Can you pull out the amount in words, numerical amount, payee's name, date of the cheque, and the bank's name from the image?
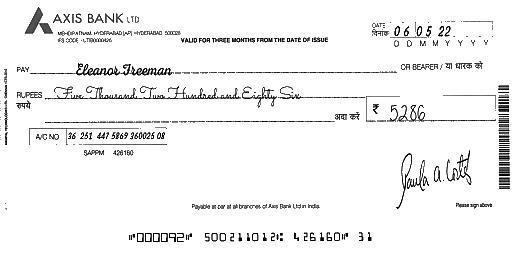
amt_in_words: Five Thousand Two Hundred and Eighty Six
amt_in_figures: 5286
payee_name: Eleanor Freeman
bank_name: AXIS BANK
cheque_date: 06/05/22